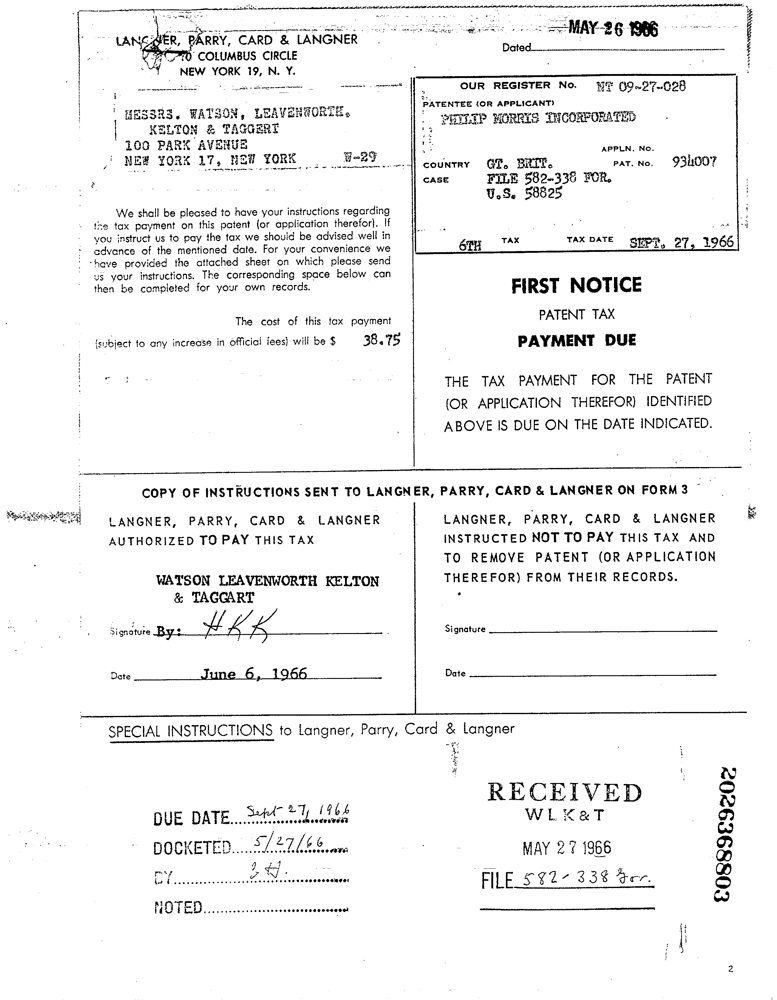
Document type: Invoice